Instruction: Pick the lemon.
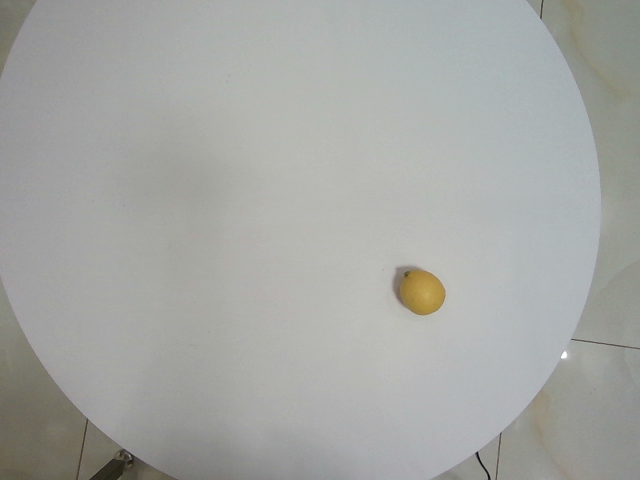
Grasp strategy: vertical